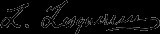
Signature of: leo lesquereux